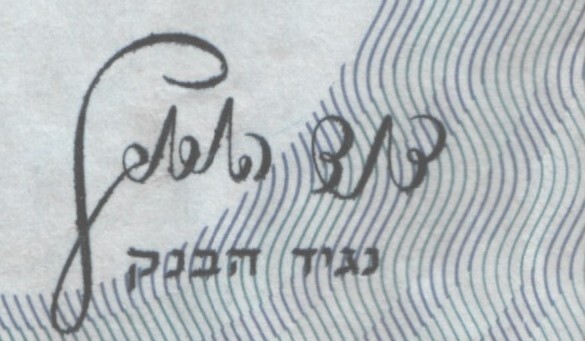
Signature of: david horowitz